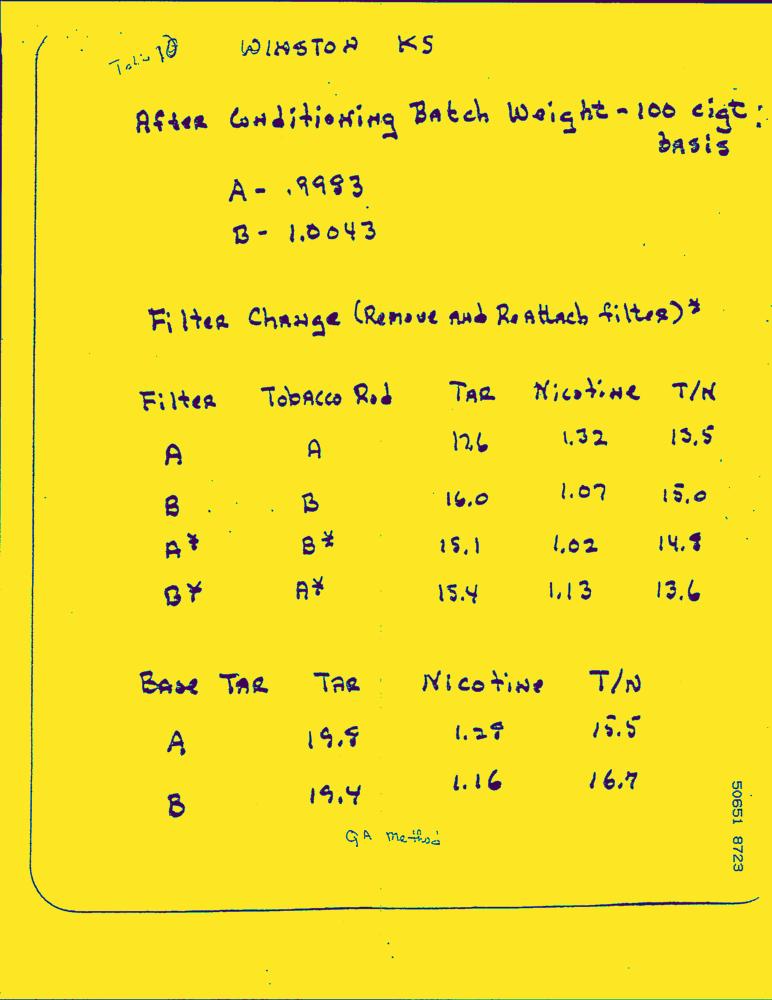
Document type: Hand-Written